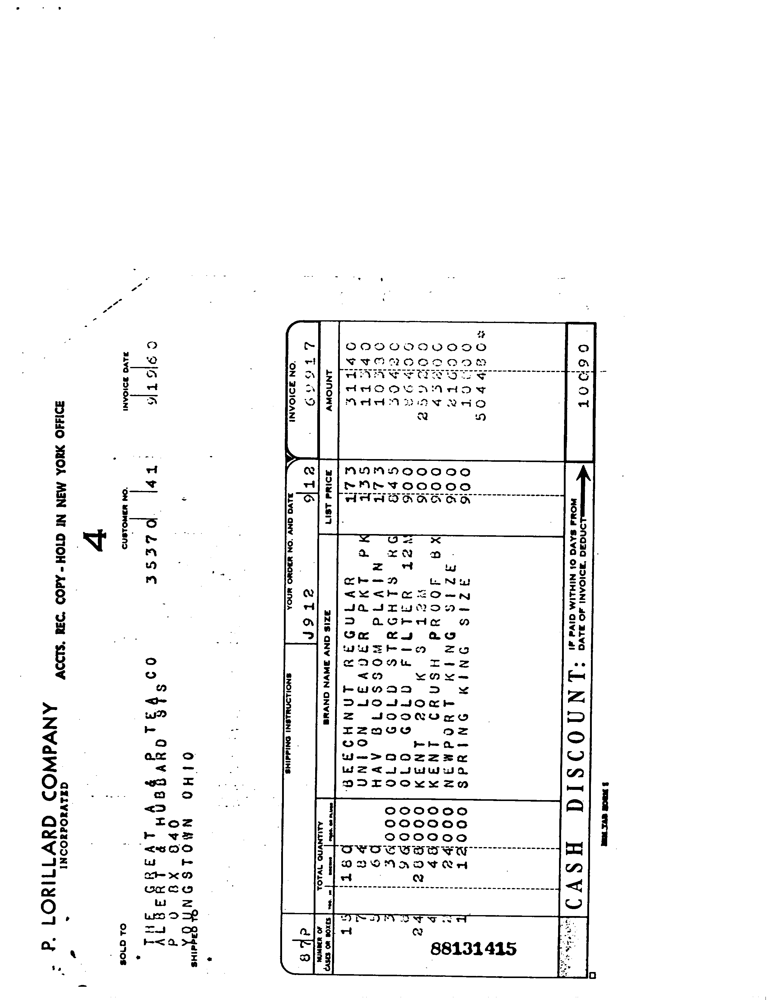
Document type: Invoice